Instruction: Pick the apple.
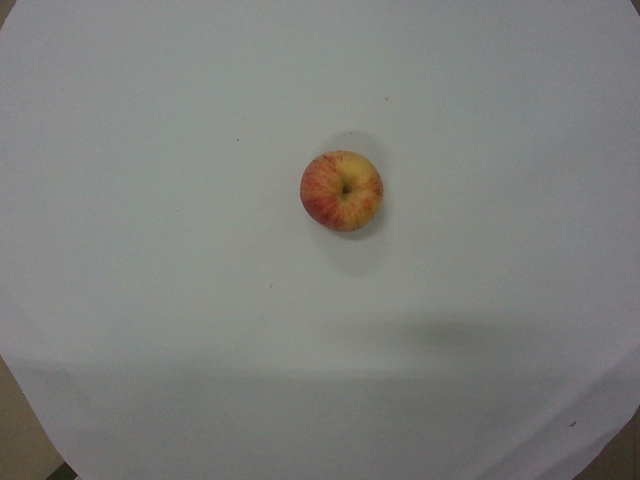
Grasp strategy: vertical